Retrieve the amount in words, amount in figures, name of the payee, date on the cheque, and the bank name from the image.
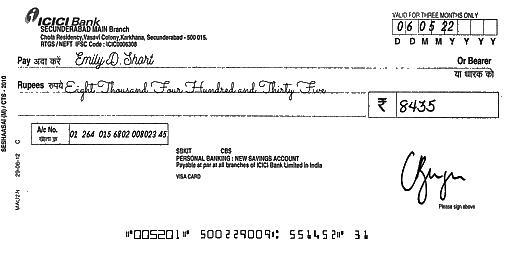
amt_in_words: Eight Thousand Four Hundred and Thirty Five
amt_in_figures: 8435
payee_name: Emily D. Short
bank_name: ICICI Bank
cheque_date: 06/05/22